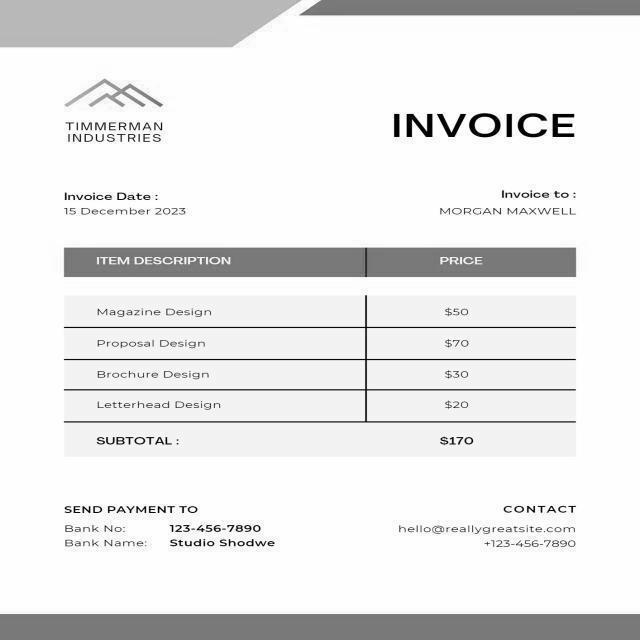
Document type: Invoice